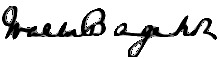
Signature of: walter bagehot